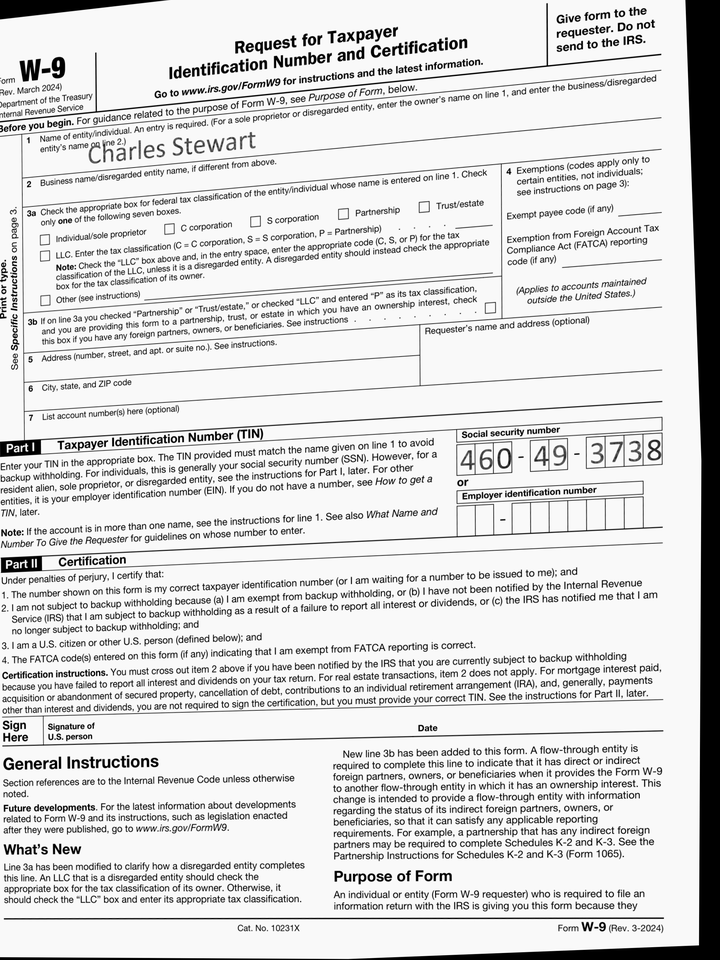
cbx: no
ssn: 460493738
enm: Charles Stewart